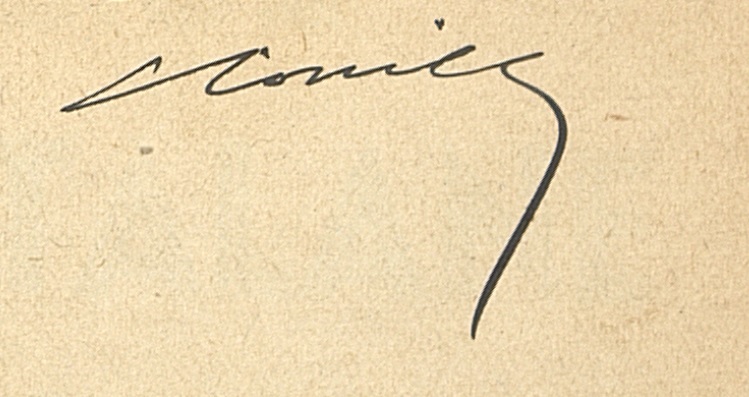
Signature of: léon conill